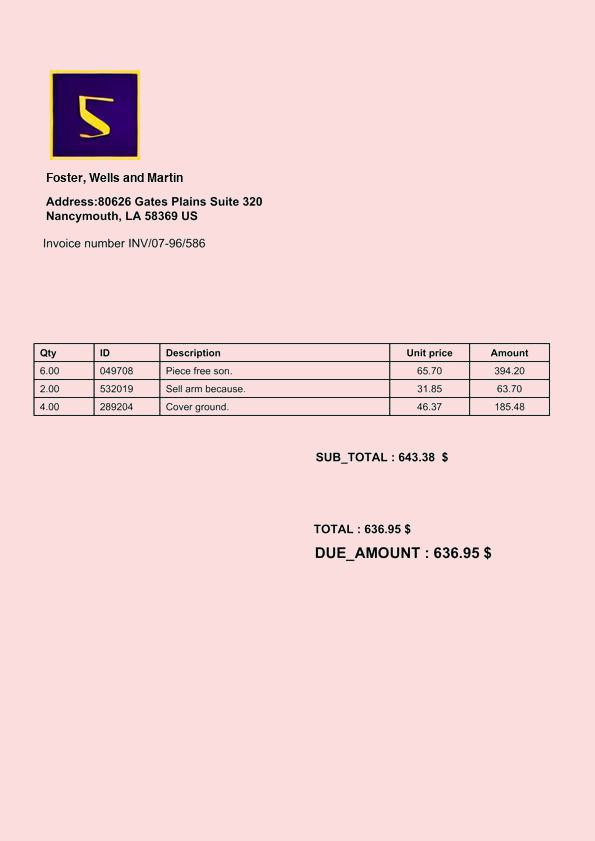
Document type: Invoice